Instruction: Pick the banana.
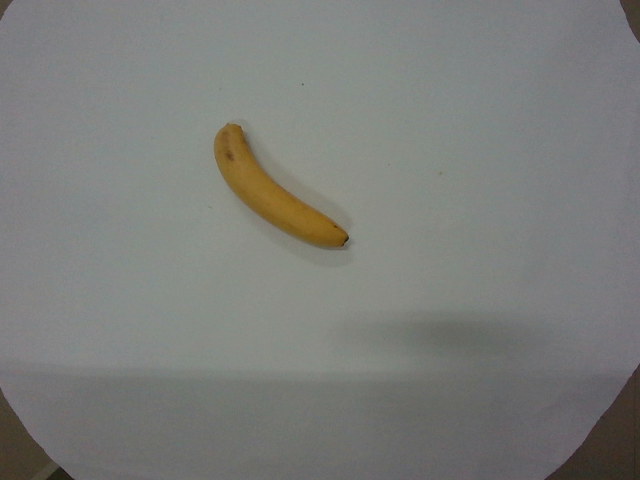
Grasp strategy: vertical